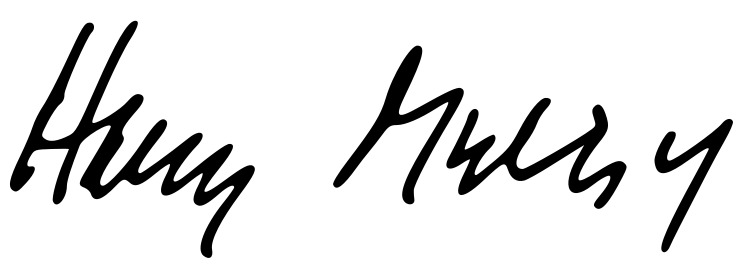
Signature of: harry mulisch